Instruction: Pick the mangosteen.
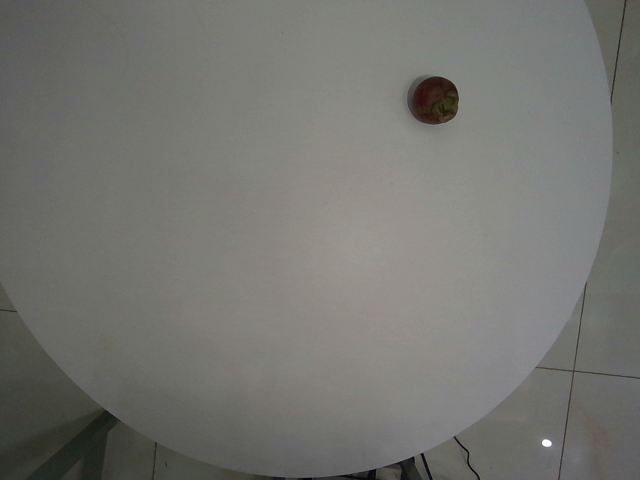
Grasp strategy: vertical